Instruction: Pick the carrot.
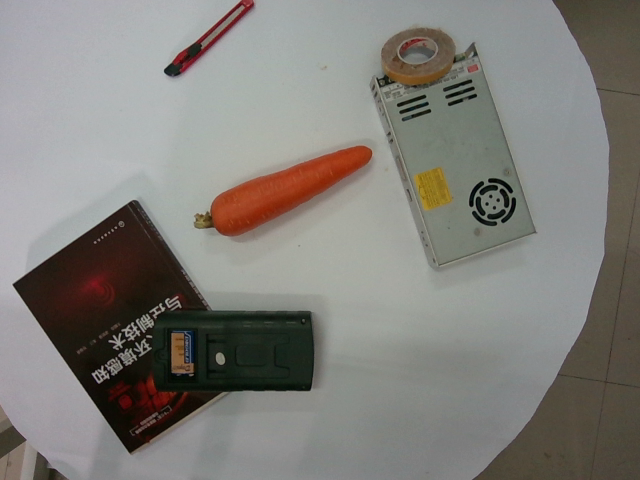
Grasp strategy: vertical